Question: What is the main concern?
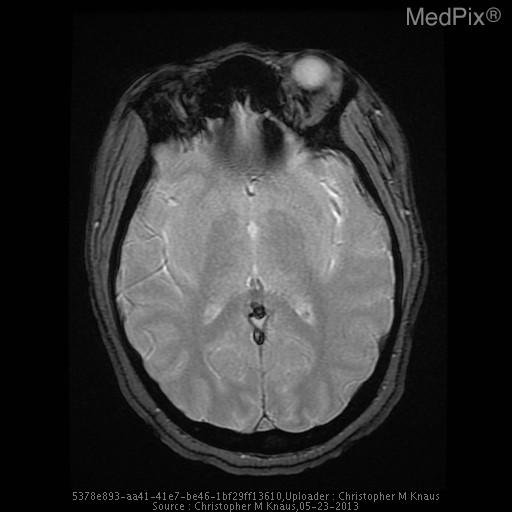
Answer: The findings suggest The vein of Galen, straight sinus, and dominant left transverse venous dural sinus are particularly hyperattenuating, and apparently prominent in caliber.

The superior sagittal sinus is notably less hyperattenuating and is normal in appearance.  The right transverse dural venous sinus is hypoplastic.

Gray/white matter discrimination is preserved.  There is no evidence for infarction or intracranial hemorrhage.  There are no brain masses or mass effect.  There is no hydrocephalus.

The skull is intact.  The partially imaged aerated portions of the skull base are free of significant effusions..

Impression: The vein of Galen, straight sinus, and dominant left transverse venous dural sinus are all particularly hyperattenuating and apparently prominent in caliber, all very concerning for thrombosis.. The GRE sequence reverifies GRE blooming consistent with thrombosis within the vein of Galen, straight sinus, left dominant transverse venous sinus and sigmoid sinus and demonstrates no GRE blooming within the brain parenchyma suggestive of brain parenchymal hemorrhage.. The patient might have a history of 17 yo girl presents with left sided facial weakness and numbness and the worst headache of her life that is rated 10/10.  The headache has been progressive for about 24 hours.  She has a history of migraine, but the patient states that her current headache does not feel like her typical migraine headache..